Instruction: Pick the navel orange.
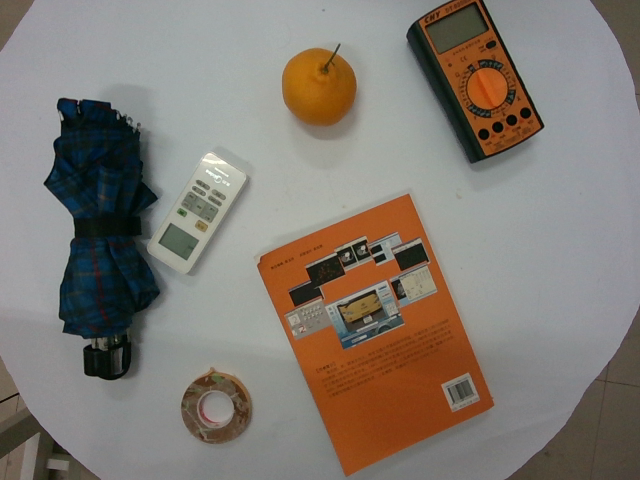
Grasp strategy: vertical